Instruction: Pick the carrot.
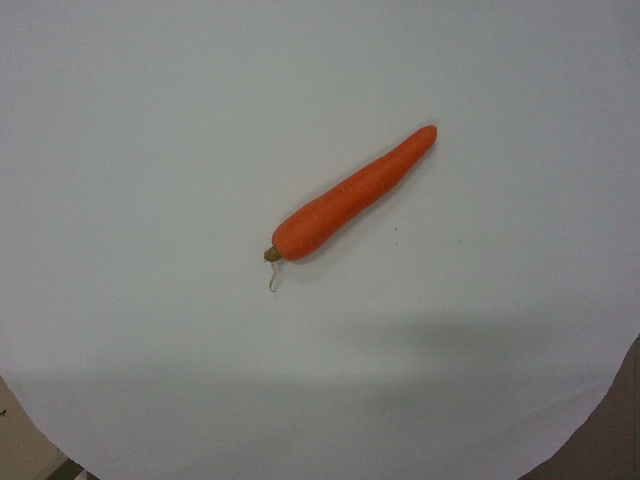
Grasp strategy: vertical